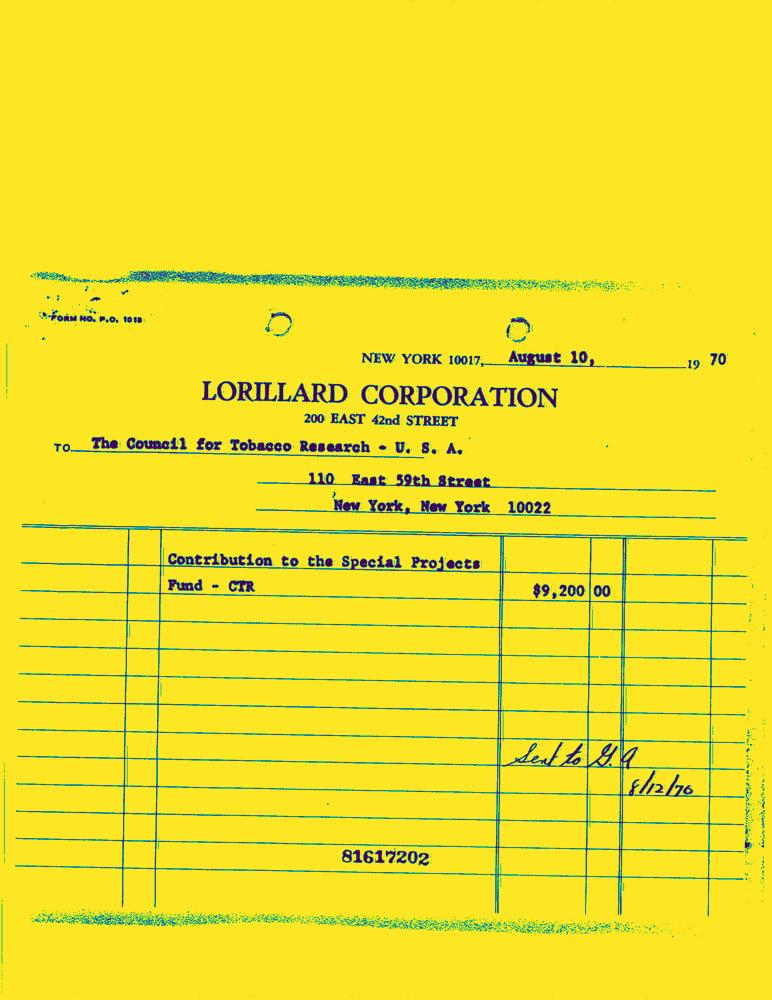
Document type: Invoice-Doc